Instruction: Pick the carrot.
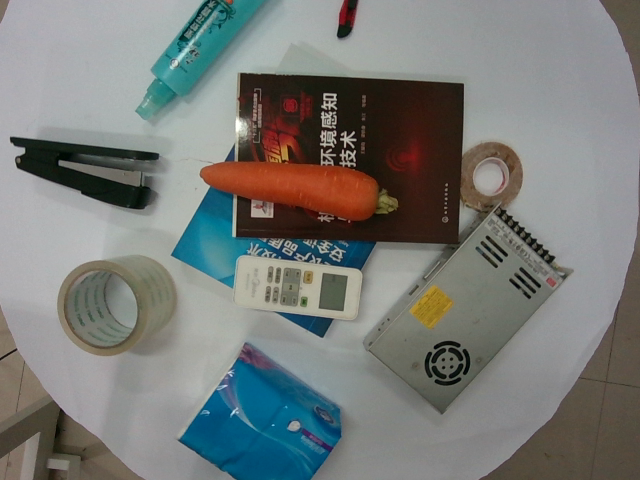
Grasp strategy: vertical